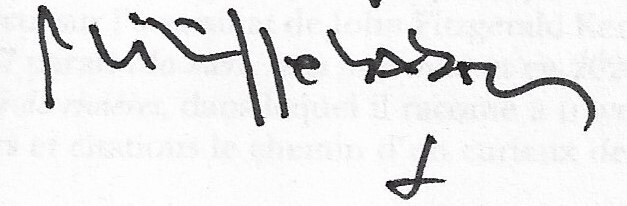
Signature of: philippe labro